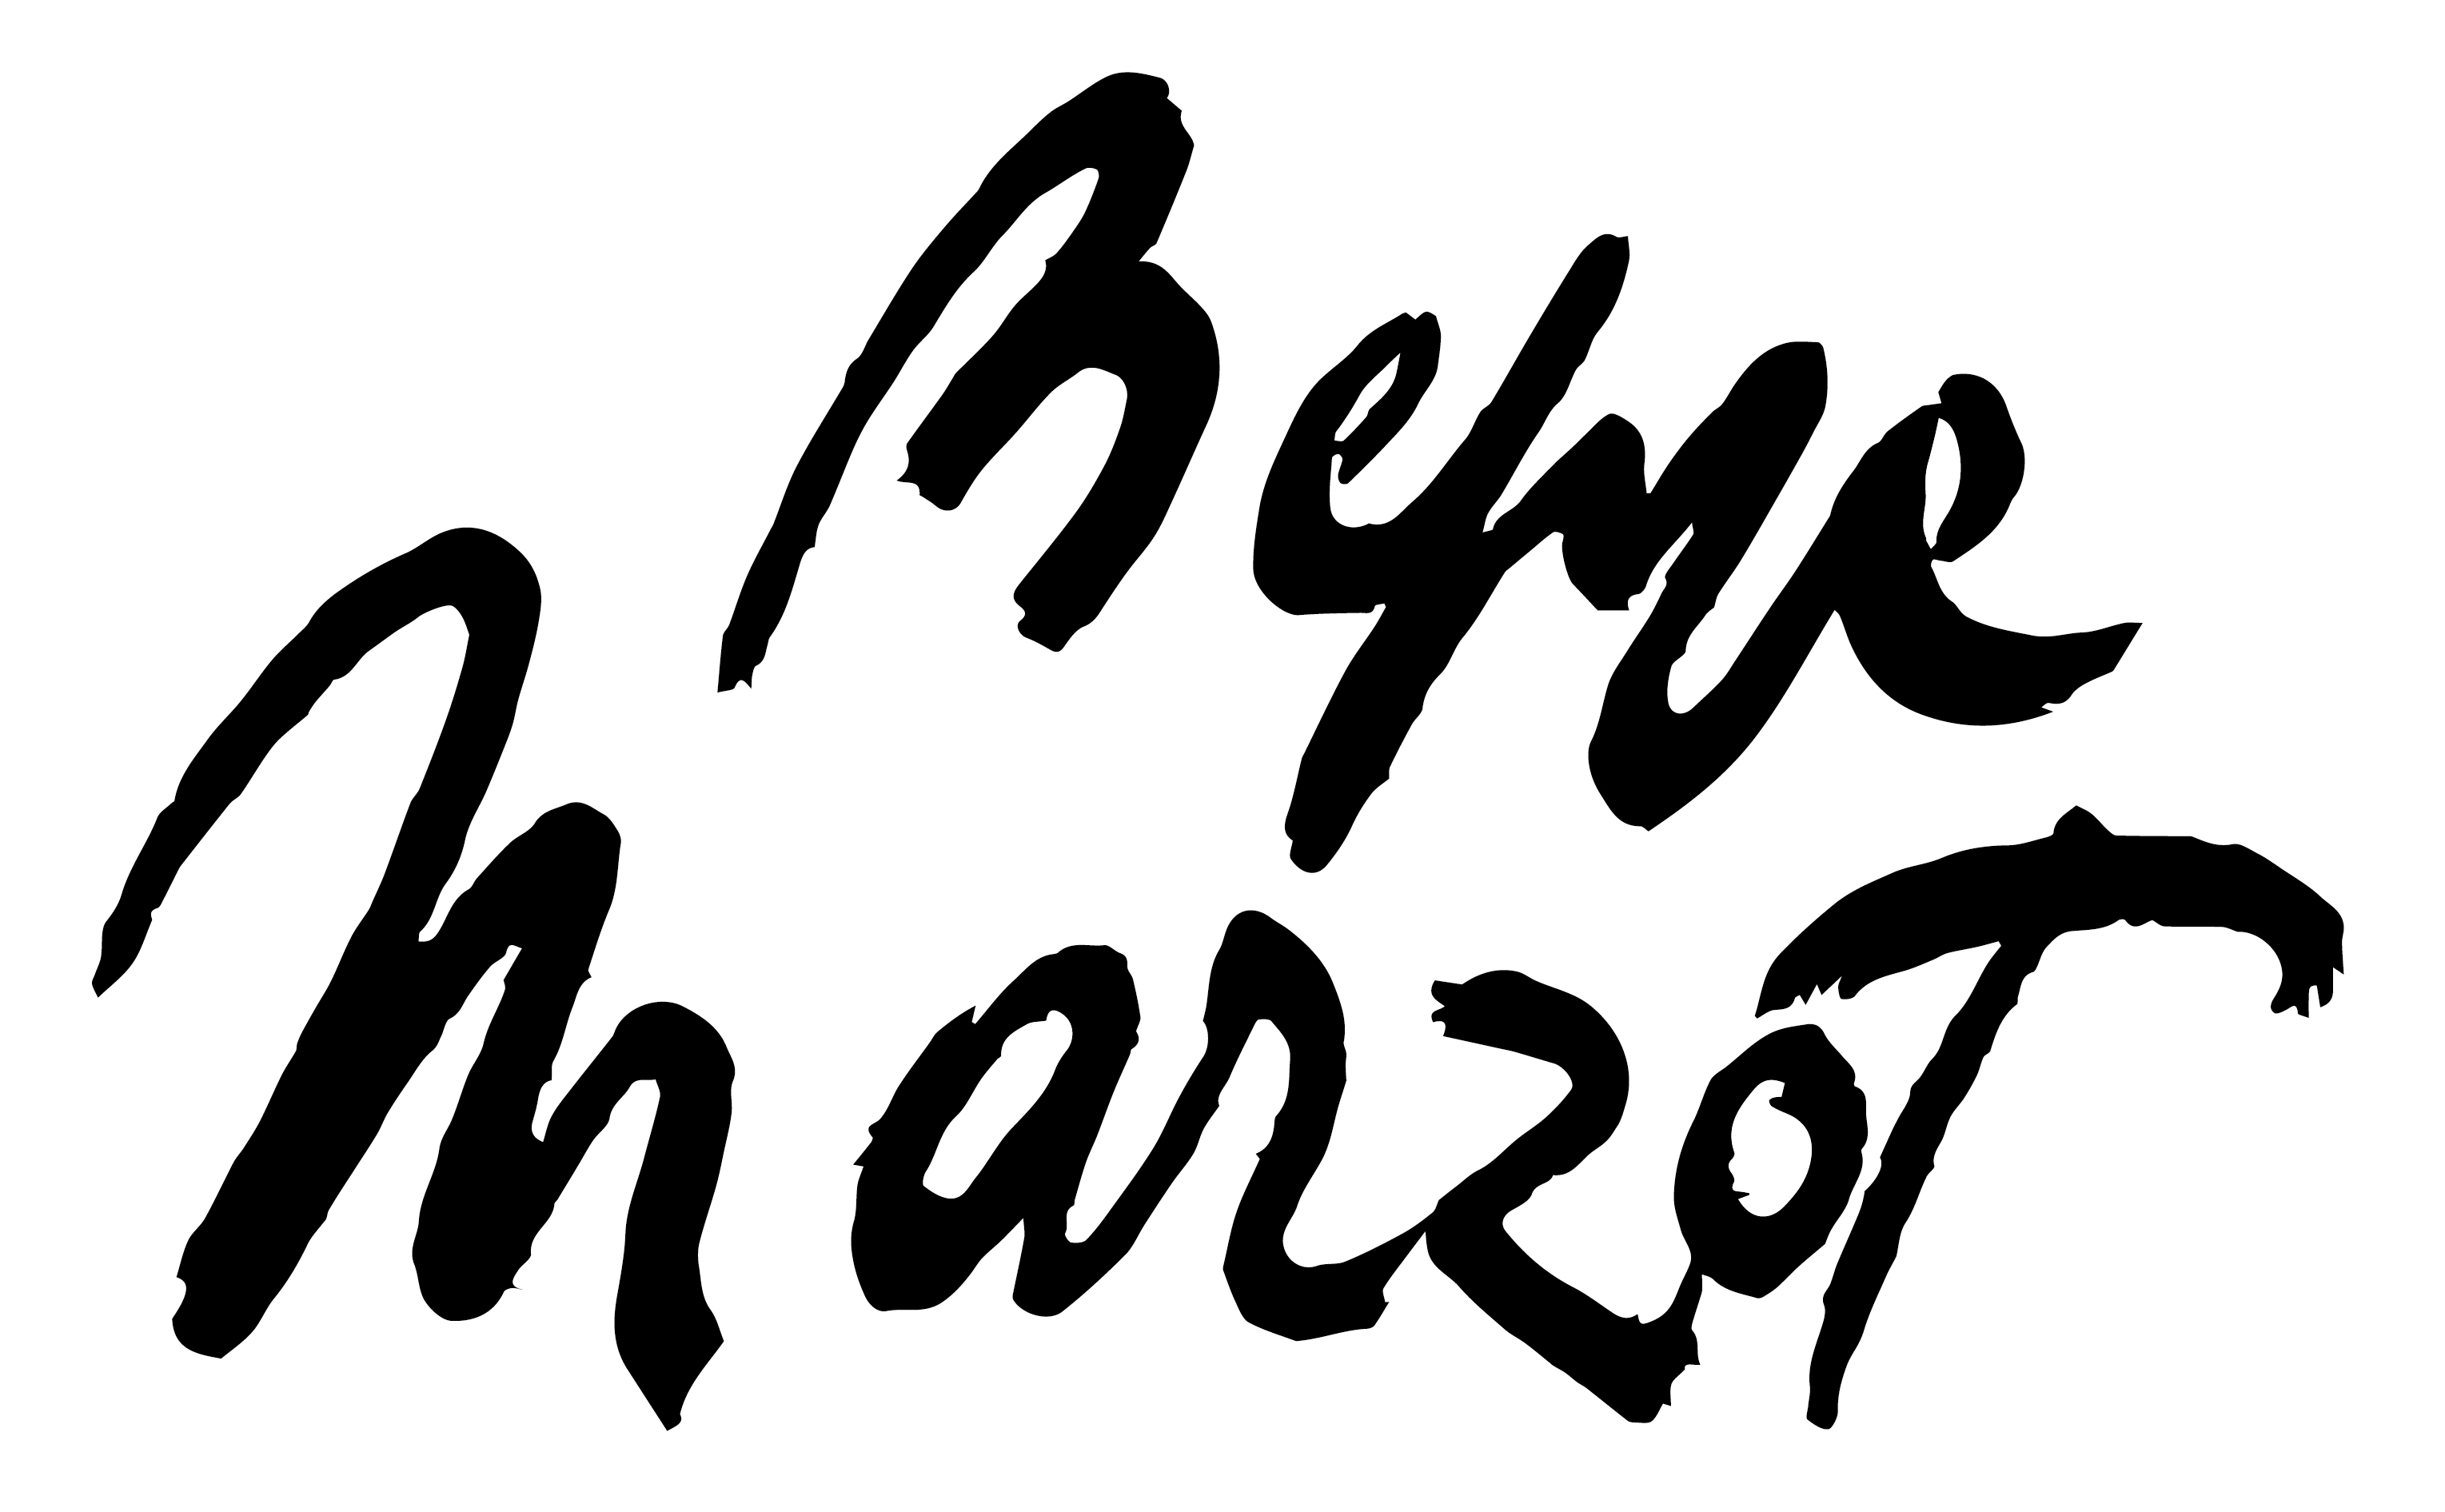
Signature of: beppe marzot